Question: What is the total amount of taxes owed as per the document?
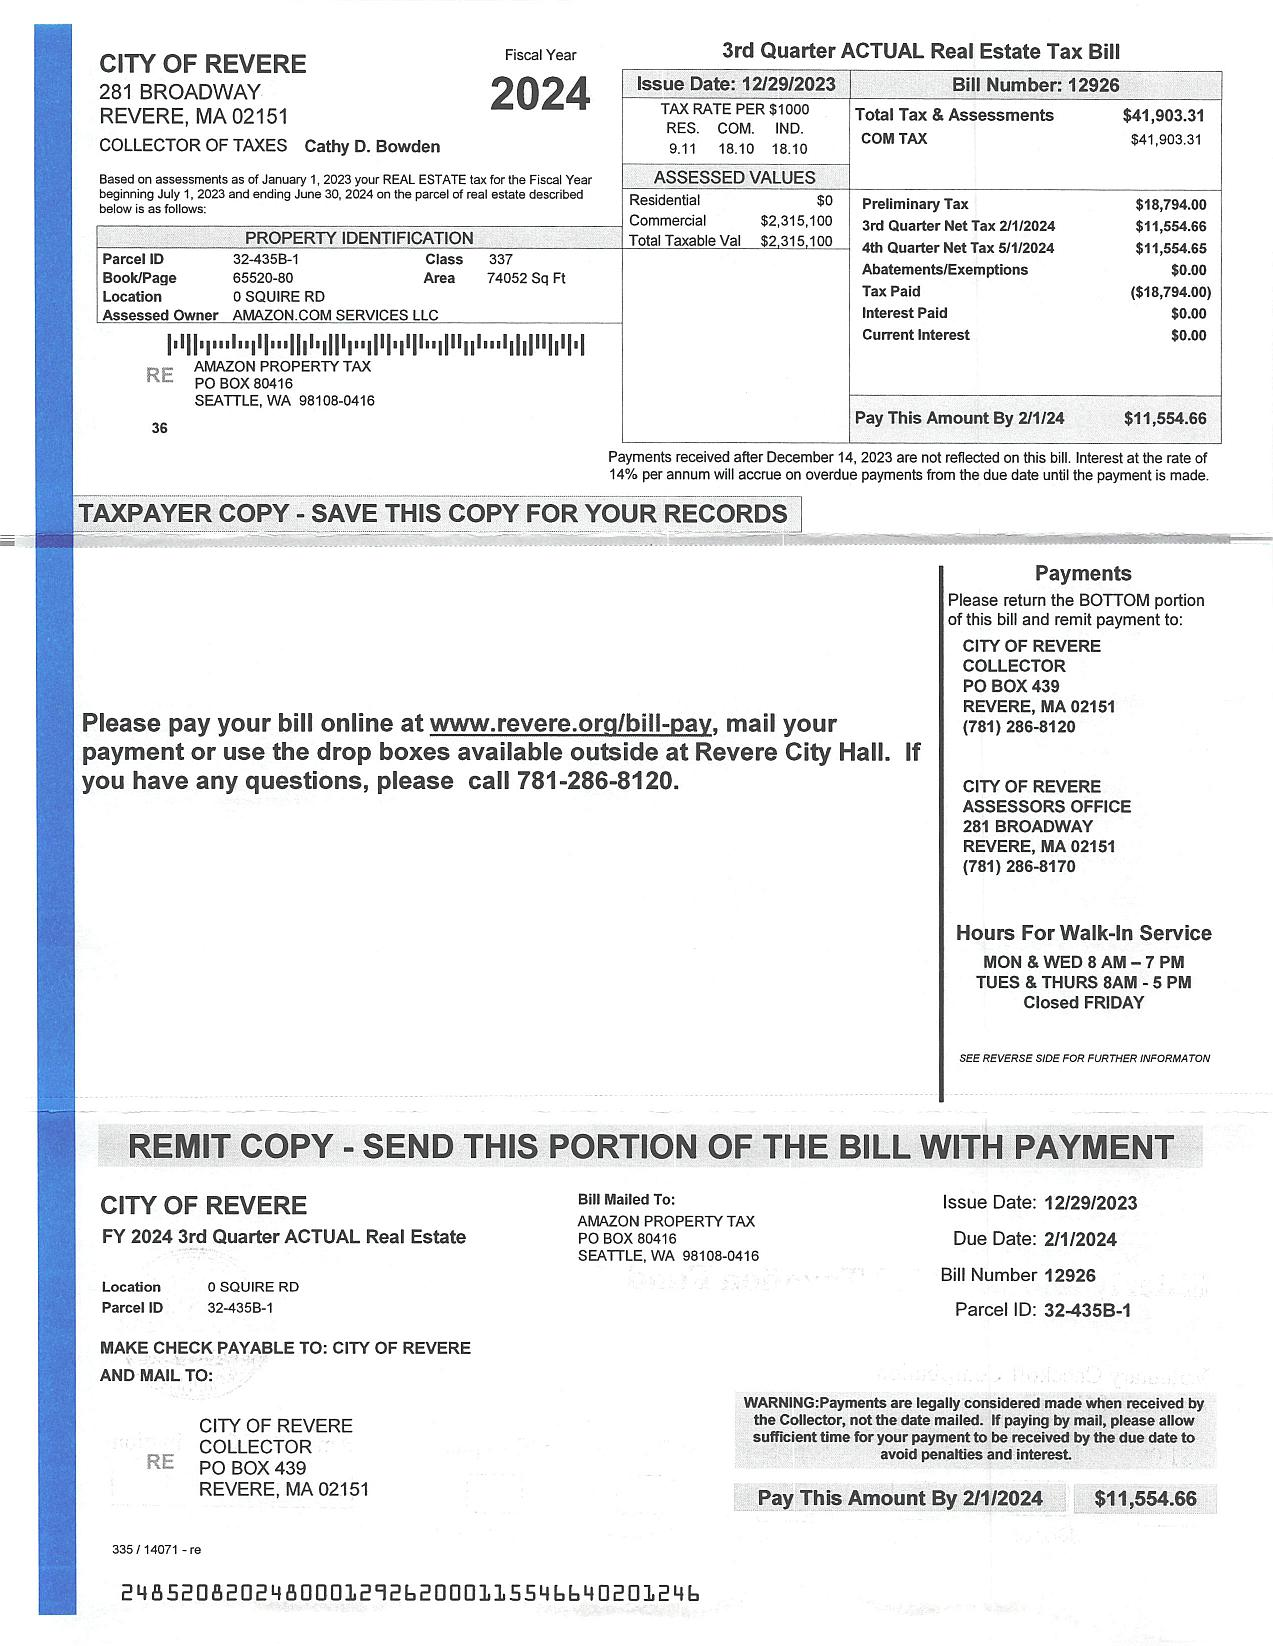
Answer: "$11,554.66 "